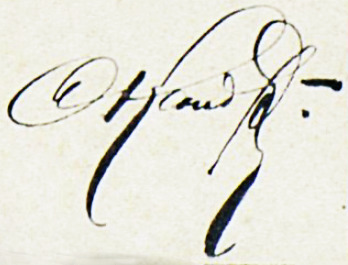
Signature of: fyodor kondratyev